Question: What is the main concern?
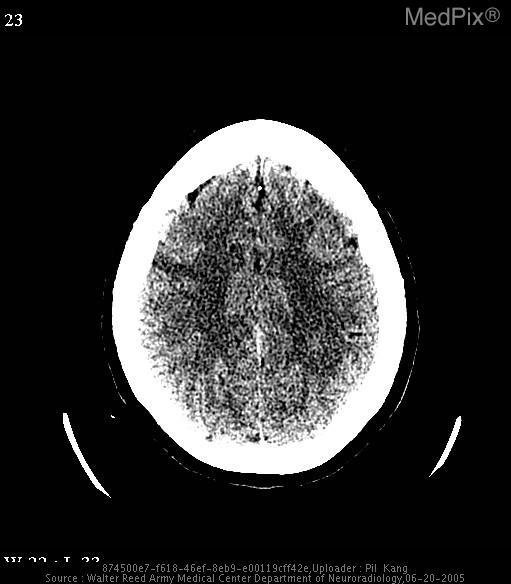
Answer: The findings suggest Non-contrast CT images of the head with "stroke window" settings demonstrate a wedge-shaped focal area of decreased density and loss of gray-white matter differentiation at the leve of the right frontal lobe, just anterior to the central sulcus.

Diffusion weighted and associated ADC map axial MR images show a corresponding focus of restricted diffusion, consistent with an acute infarct.. Non-contrast CT images of the head with "stroke window" settings demonstrate a wedge-shaped focal area of decreased density and loss of gray-white matter differentiation at the leve of the right frontal lobe, just anterior to the central sulcus.. The patient might have a history of 36 year-old woman with sudden-onset left-sided hemiparesis.  PMH is significant for a history of SLE..